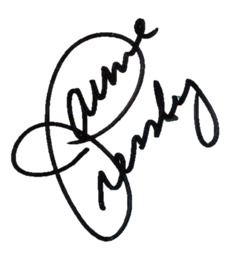
Signature of: jaime pressly